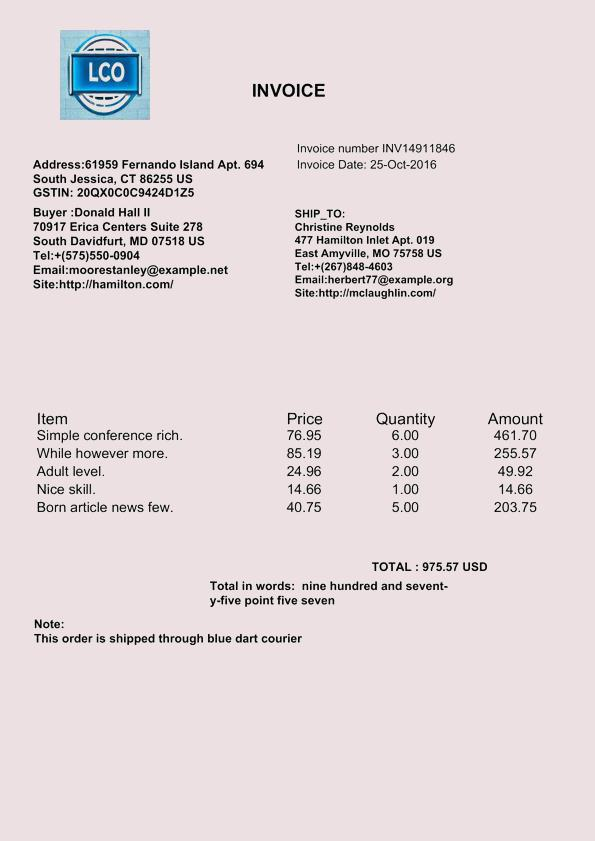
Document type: Invoice